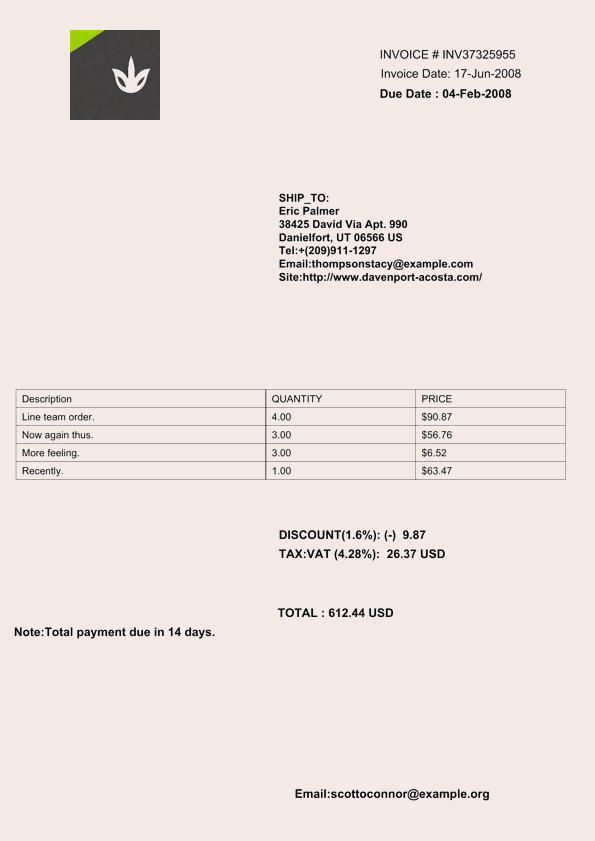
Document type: Invoice